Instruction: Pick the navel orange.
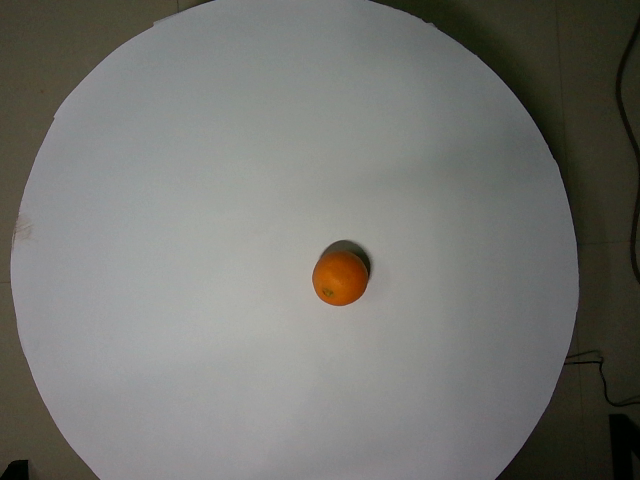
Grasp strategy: vertical